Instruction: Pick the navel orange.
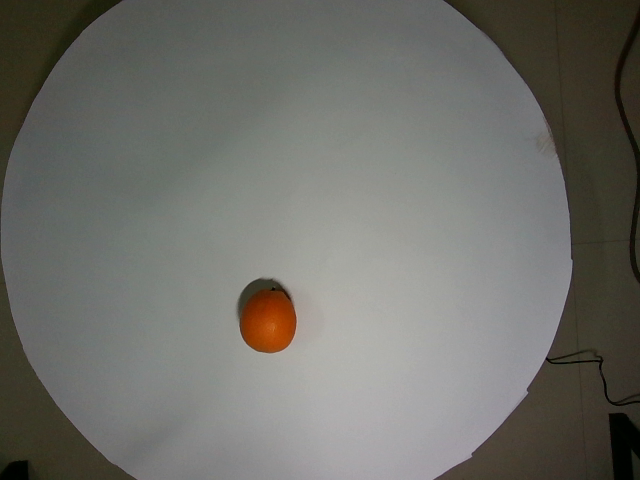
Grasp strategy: vertical